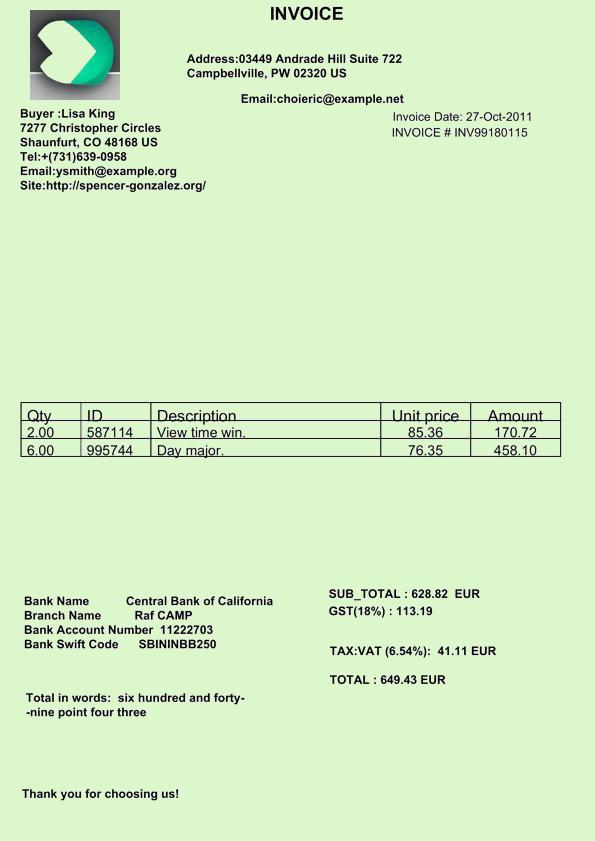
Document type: Invoice